Question: What is the potential diagnosis?
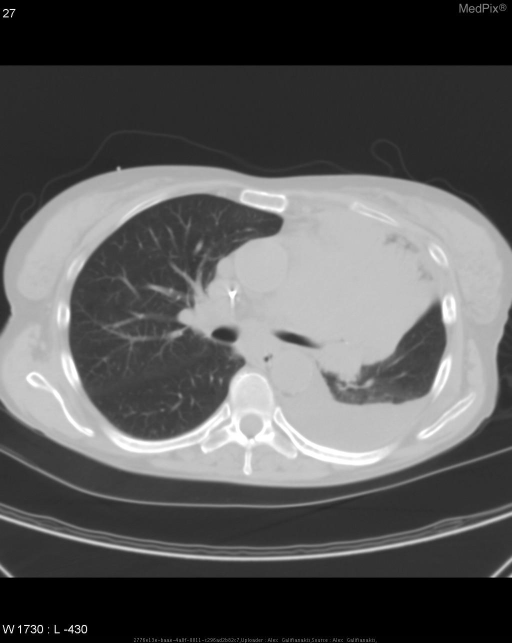
Answer: The possible diagnosis includes This combination of radiographic findings are consistent with LUL collapse and highly suspicious for an underlying endobronchial mass causing obstruction of the LUL bronchus..